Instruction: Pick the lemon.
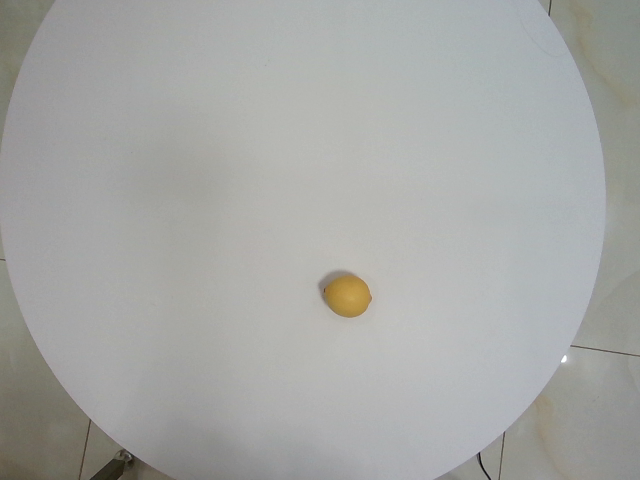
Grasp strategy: vertical